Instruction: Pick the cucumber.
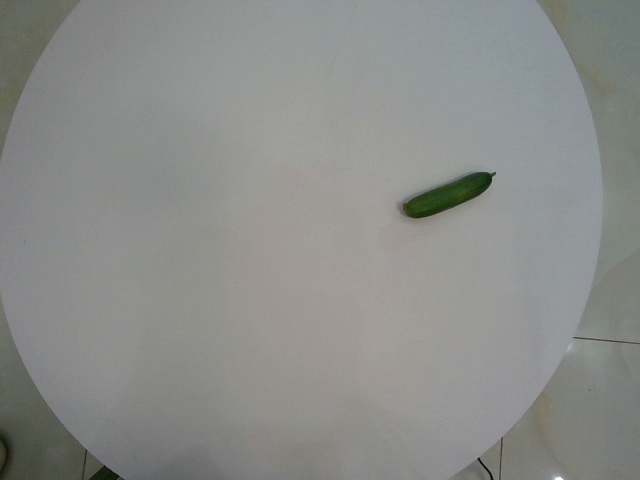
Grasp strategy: vertical